Question: How is the history relevant to the case?
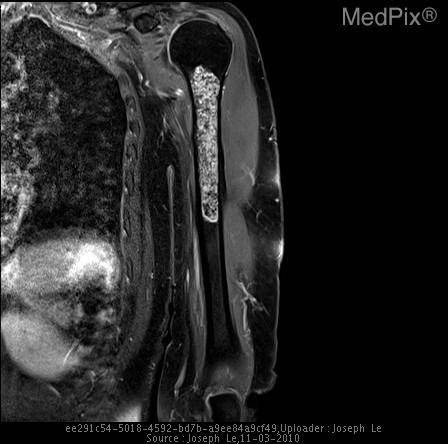
Answer: The patient's history of 67 year old asymptomatic woman presented for screening chest radiograph. is key in understanding the case.